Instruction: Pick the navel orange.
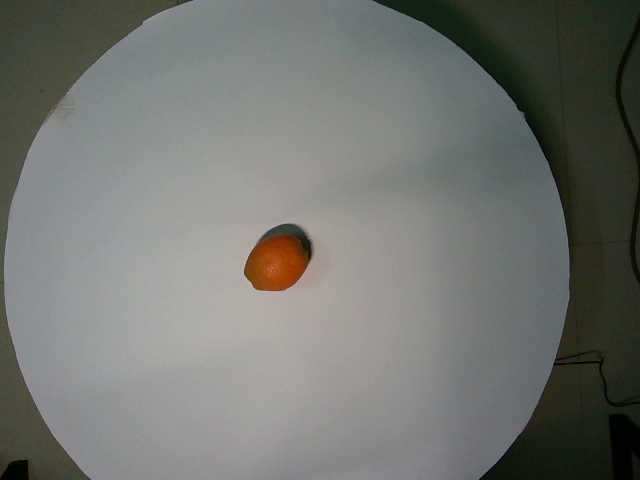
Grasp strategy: vertical